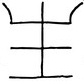
Signature of: hemminki of masku